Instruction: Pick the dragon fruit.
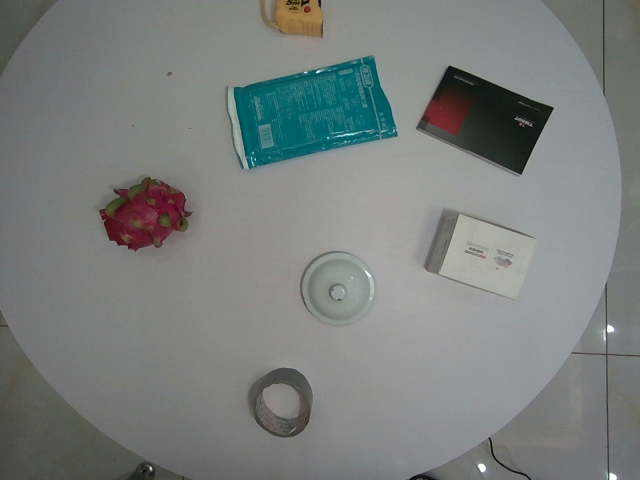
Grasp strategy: vertical